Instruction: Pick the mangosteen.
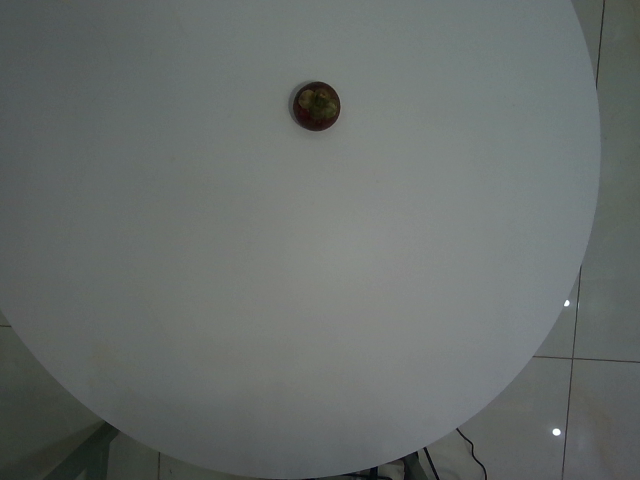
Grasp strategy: vertical